Question: How does the patient history play a role?
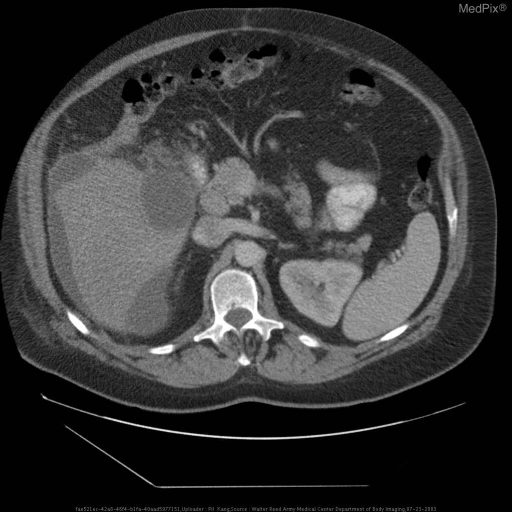
Answer: The patient's history of s/p recent laparoscopic cholecystectomy, now with fevers and abdominal pain is key in understanding the case.